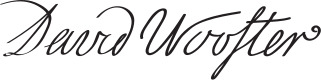
Signature of: david wooster